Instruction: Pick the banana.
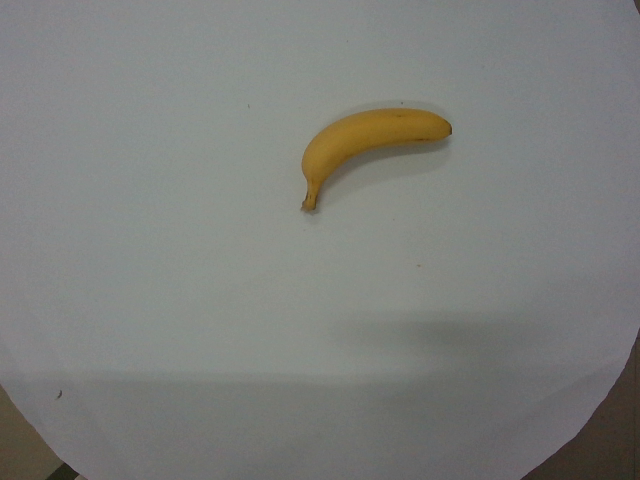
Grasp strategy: vertical